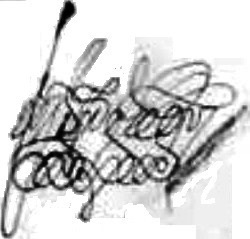
Signature of: q19204886